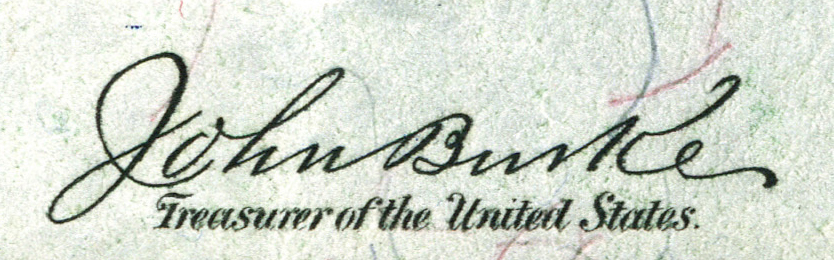
Signature of: john burke